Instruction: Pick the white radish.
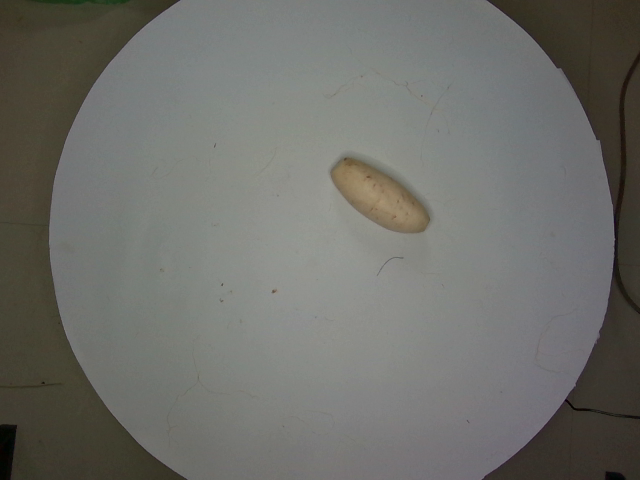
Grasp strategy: vertical